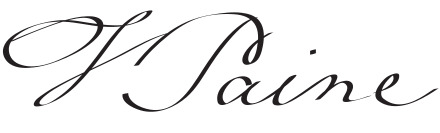
Signature of: thomas paine